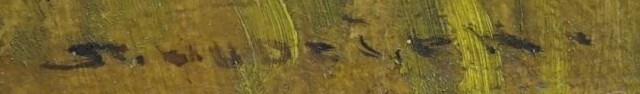
Signature of: stanislav hudeček